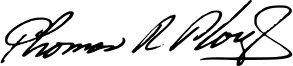
Signature of: thomas r plough